Question: What is the potential diagnosis?
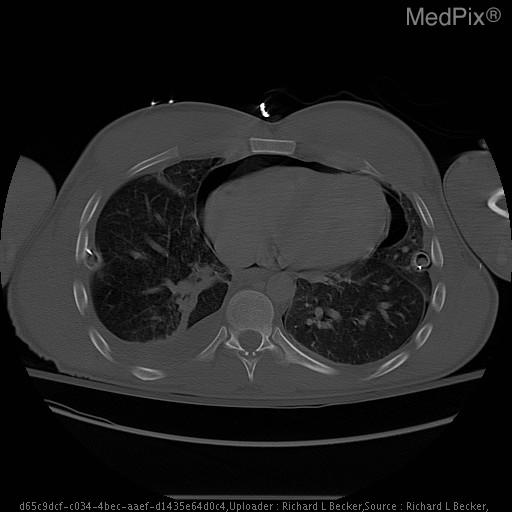
Answer: The possible diagnosis includes •  Pneumopericardium
•  Pneumomediastinum
•  Pneumothorax.